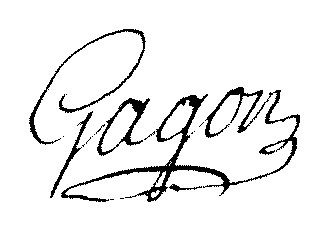
Signature of: marie toussaint gagon du chesnay